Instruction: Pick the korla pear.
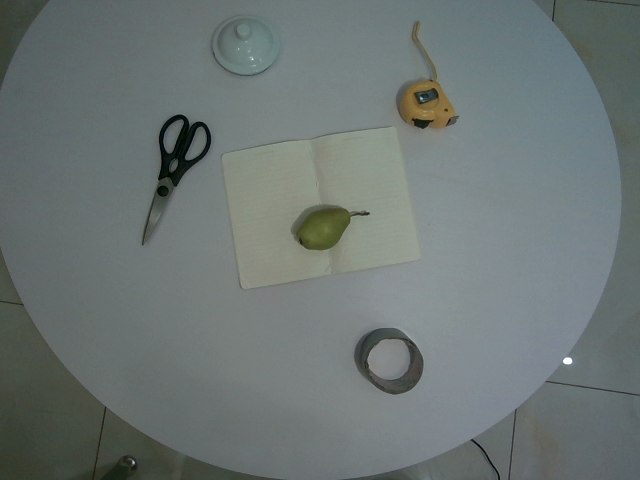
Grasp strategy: vertical